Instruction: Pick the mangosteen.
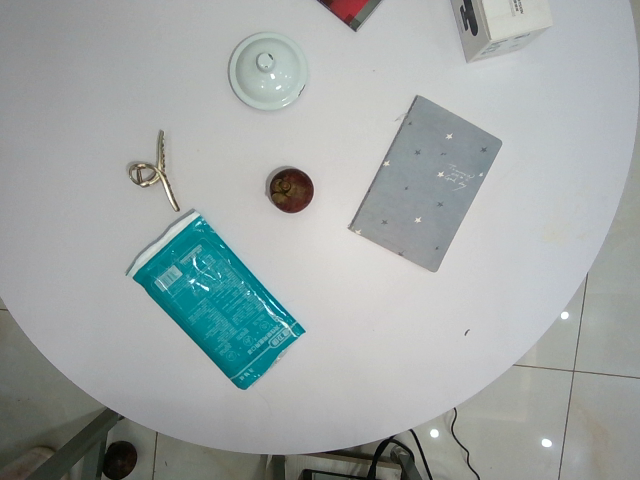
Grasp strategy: vertical